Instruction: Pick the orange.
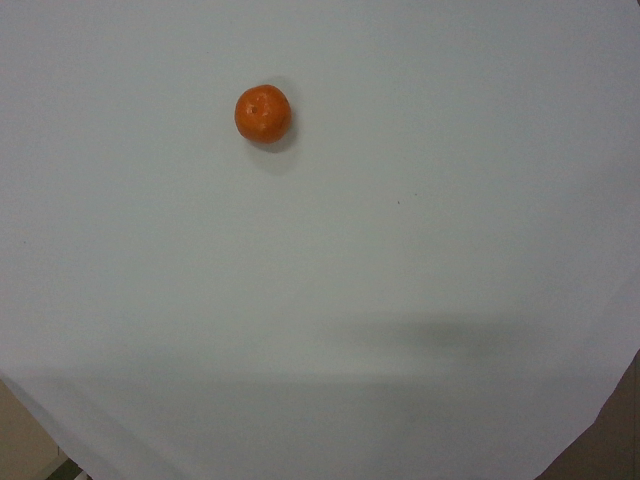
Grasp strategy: vertical